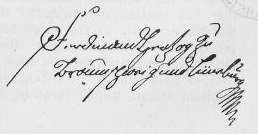
Signature of: duke ferdinand of brunswick wolfenbüttel